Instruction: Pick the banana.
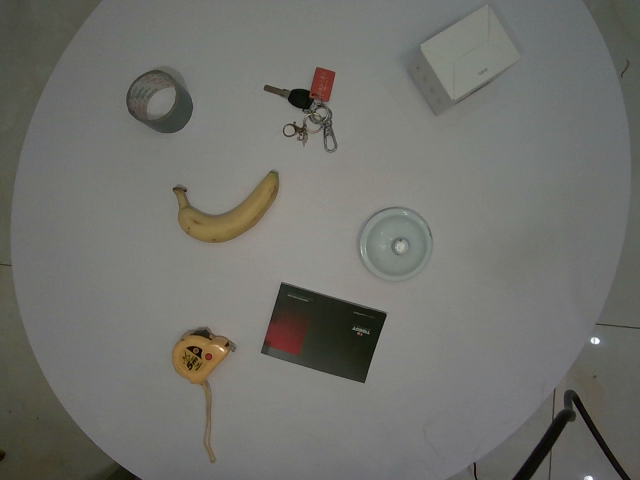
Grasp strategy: vertical